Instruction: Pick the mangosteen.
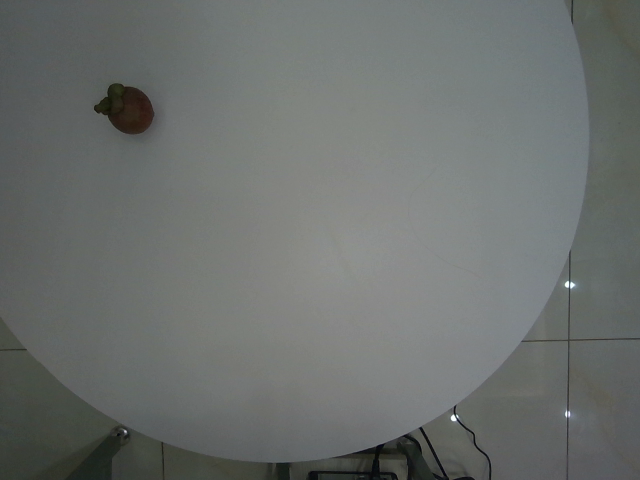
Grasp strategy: vertical